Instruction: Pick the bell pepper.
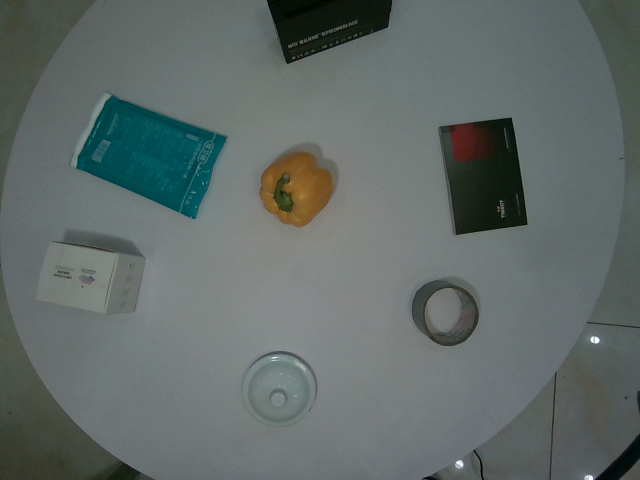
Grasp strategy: vertical